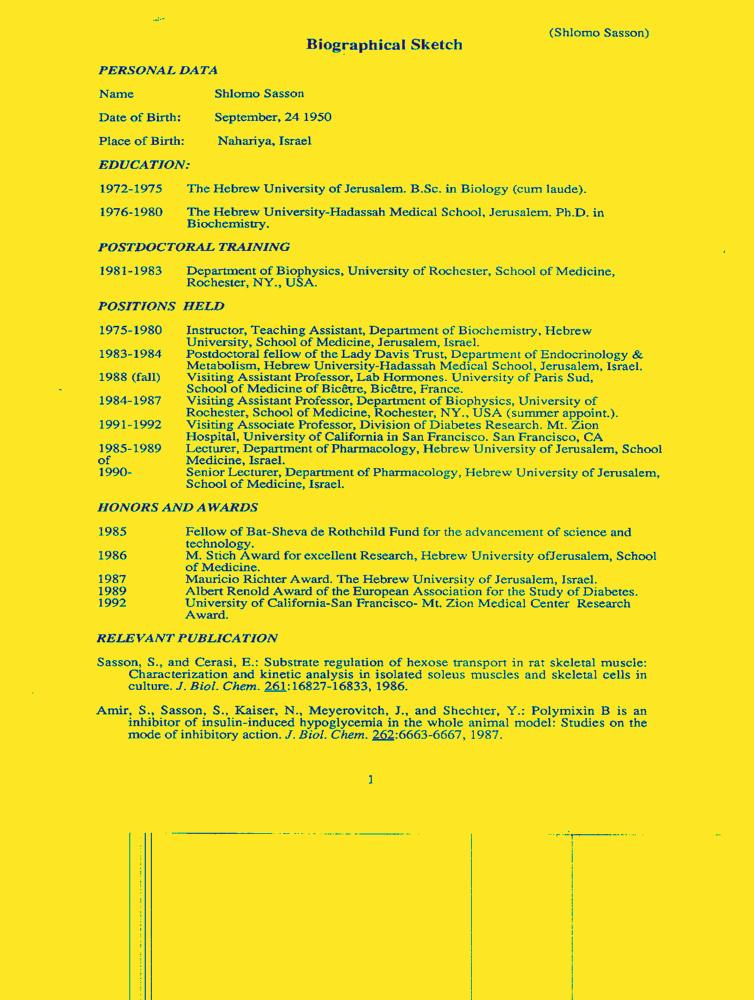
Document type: Resume-Doc